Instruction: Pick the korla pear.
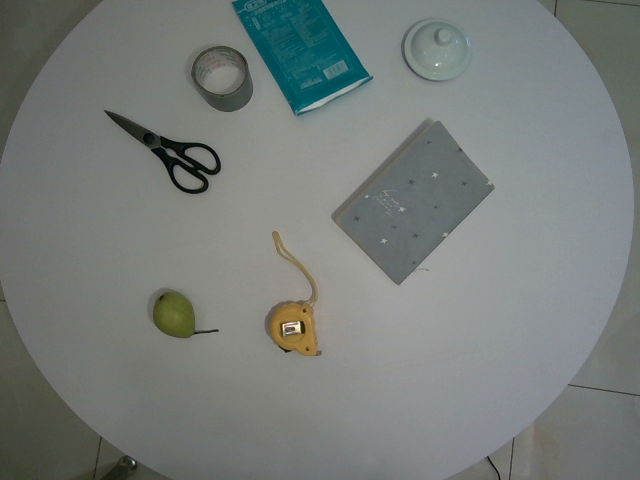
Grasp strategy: vertical